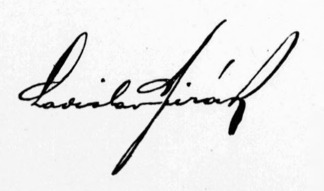
Signature of: ladislav jirák